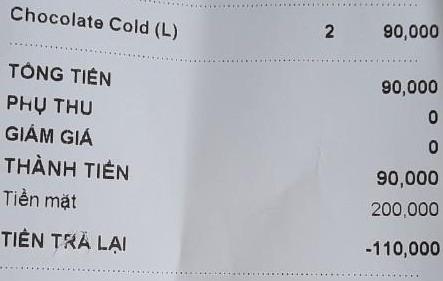
<table>
<tr>
<td>Chocolate Cold (L)</td>
<td>2</td>
<td>90,000</td>
</tr>
</table>

TỔNG TIỀN 90,000
PHỤ THU 0
GIẢM GIÁ 0
THÀNH TIỀN 90,000
Tiền mặt 200,000
TIỀN TRẢ LẠI -110,000